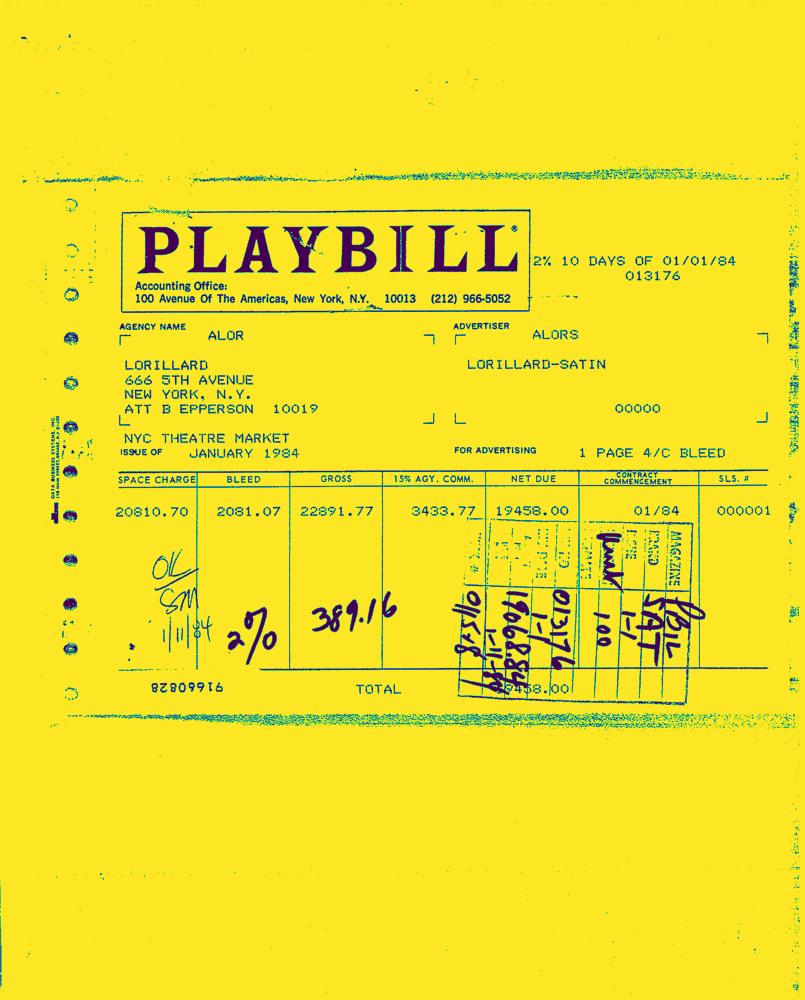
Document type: Invoice-Doc